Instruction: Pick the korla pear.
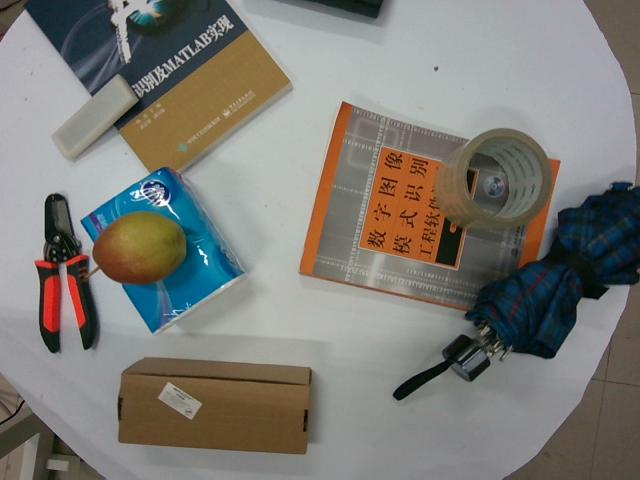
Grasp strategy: vertical